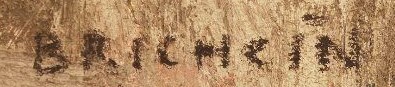
Signature of: roman brichcín